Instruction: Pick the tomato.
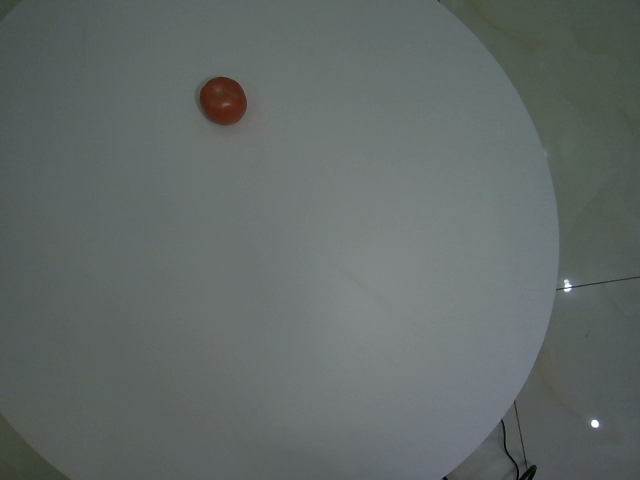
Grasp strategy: vertical